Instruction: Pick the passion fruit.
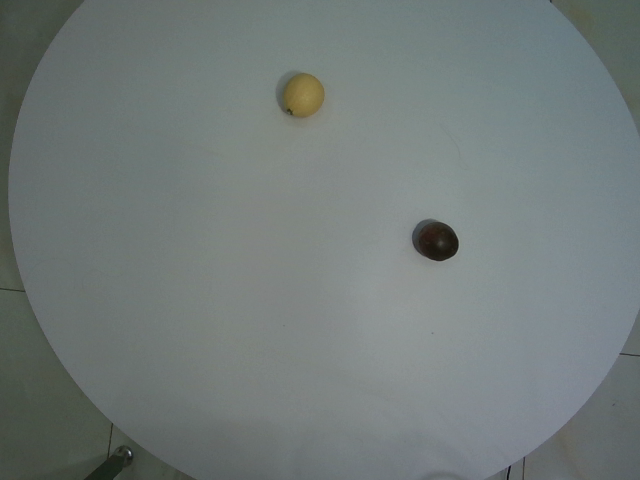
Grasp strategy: vertical